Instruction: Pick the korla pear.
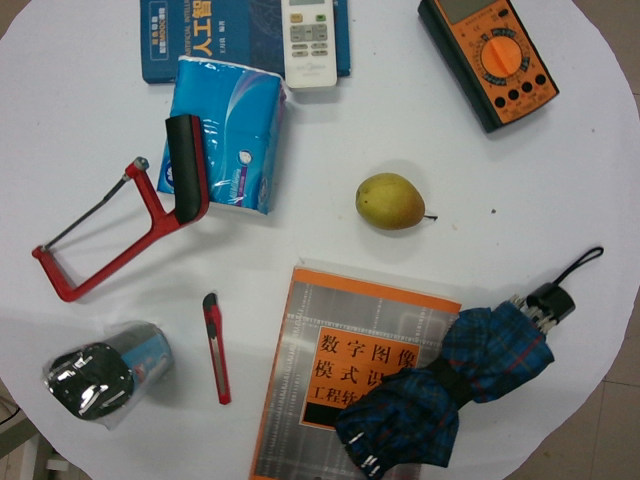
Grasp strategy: vertical